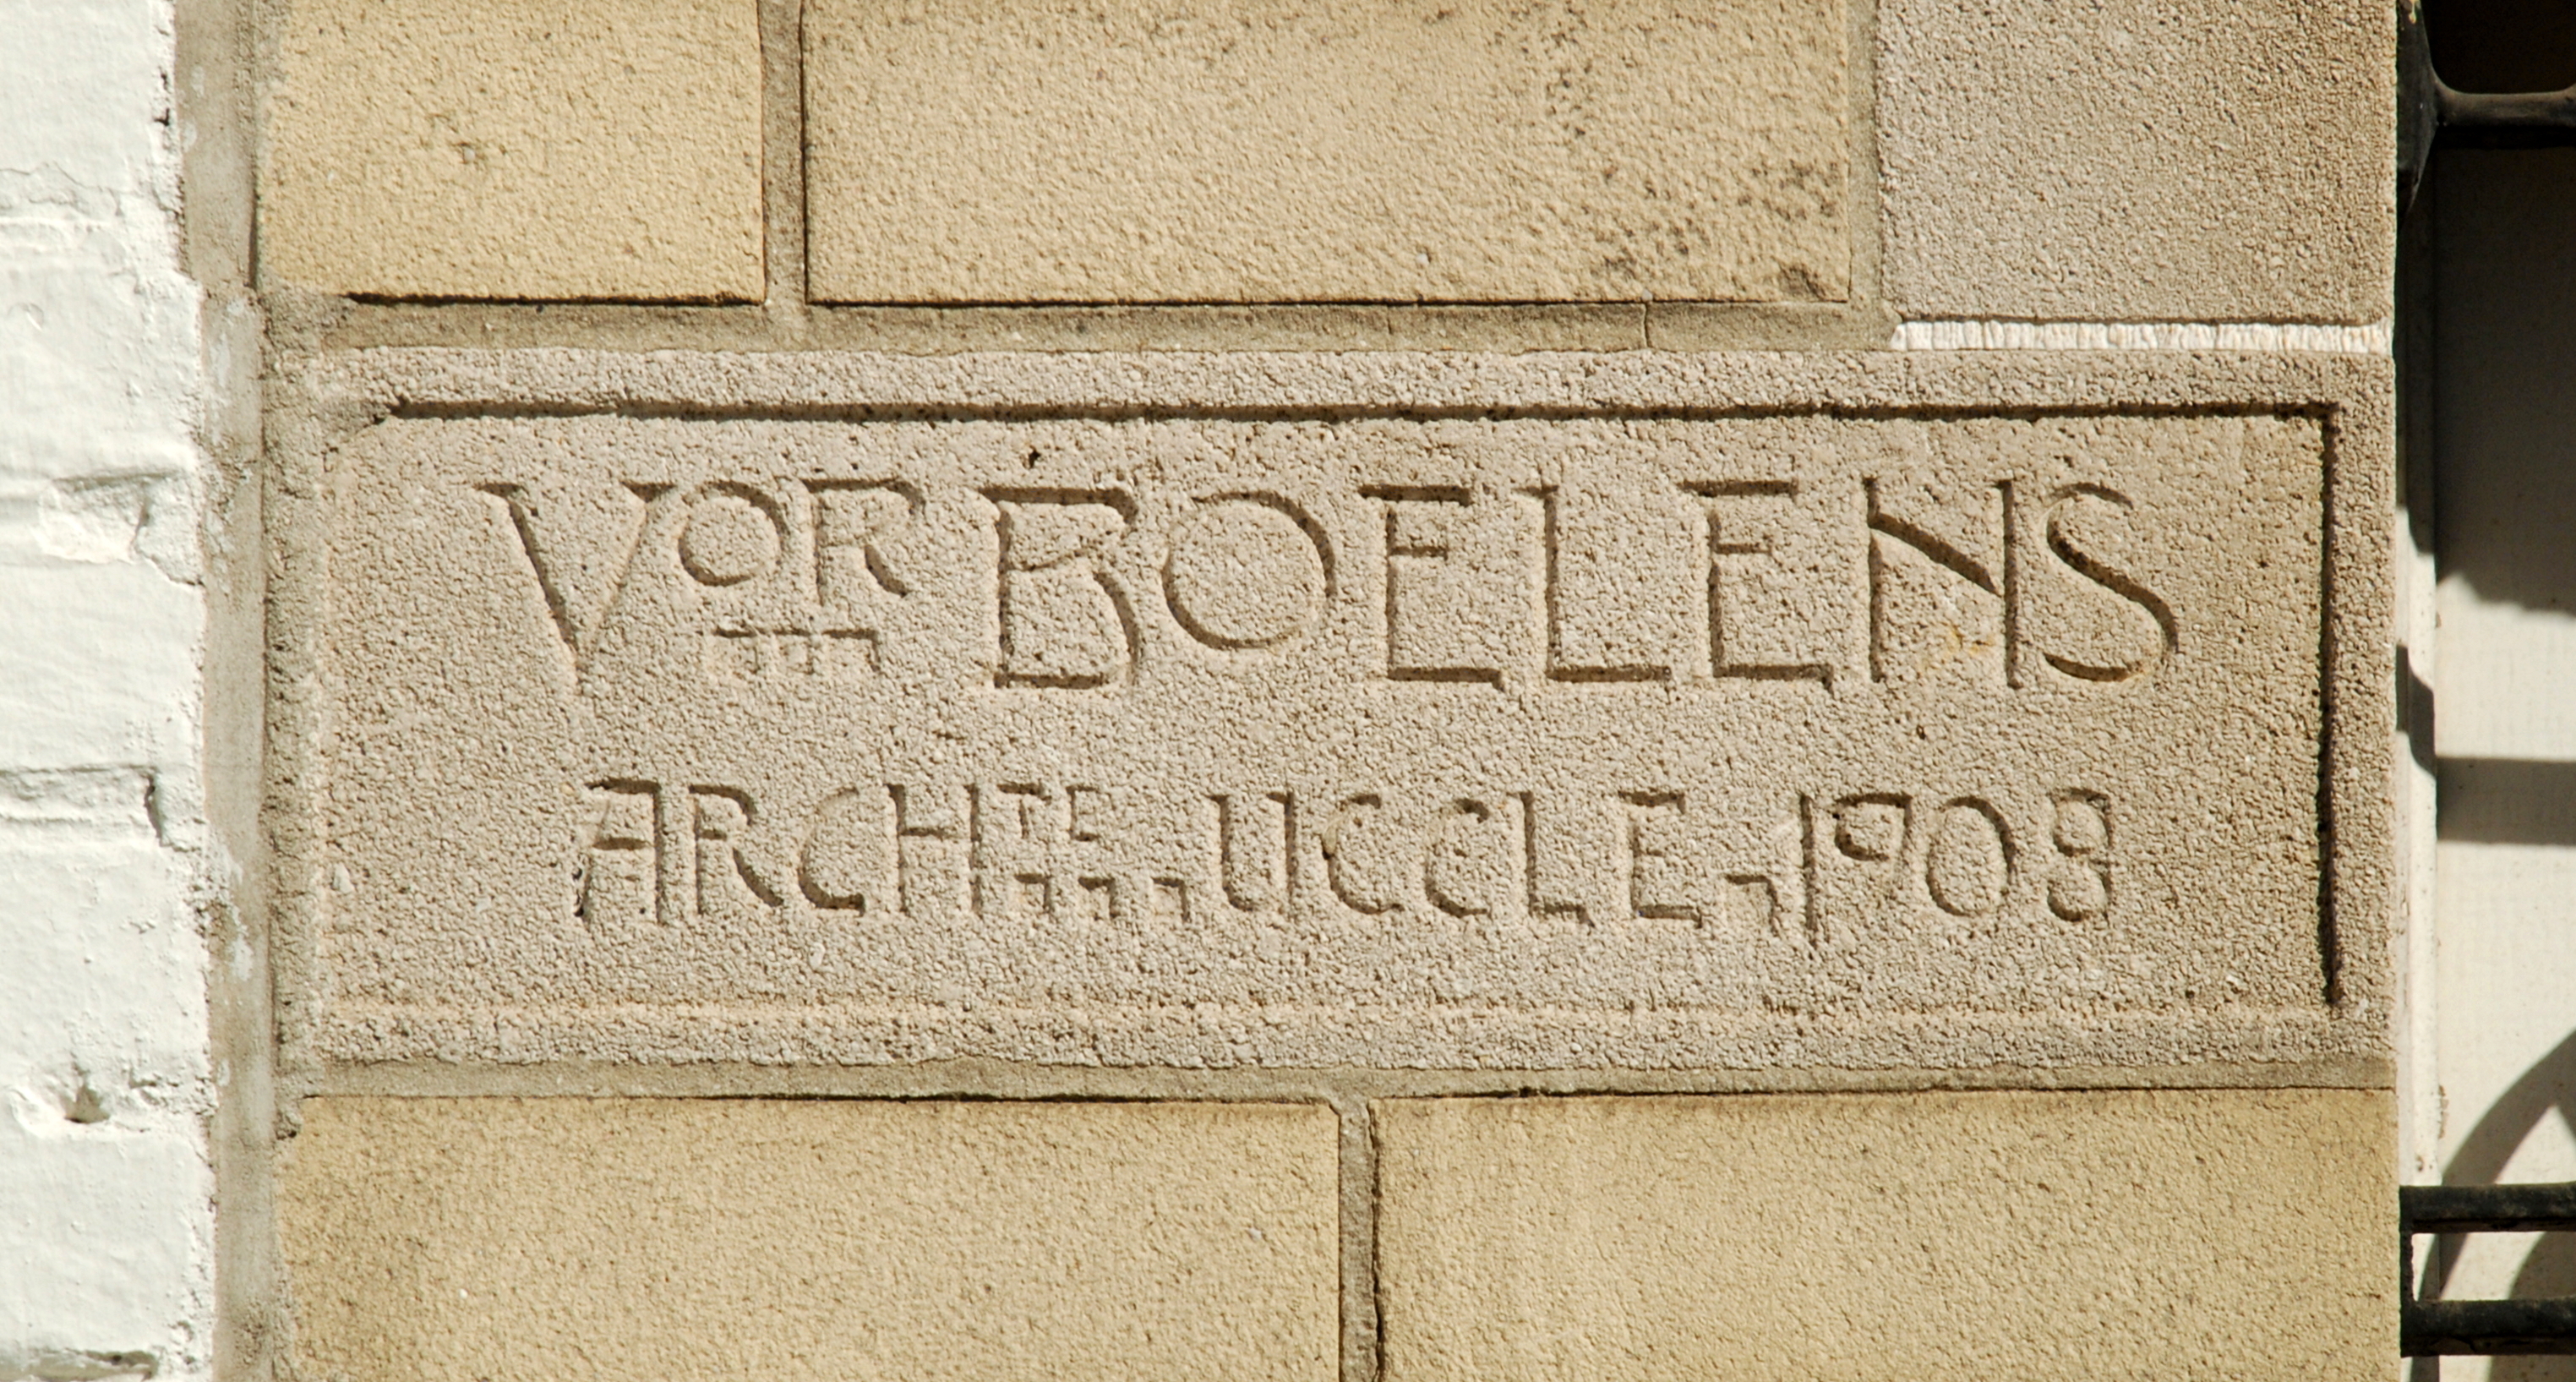
Signature of: victor boelens